Question: What are the imaging findings?
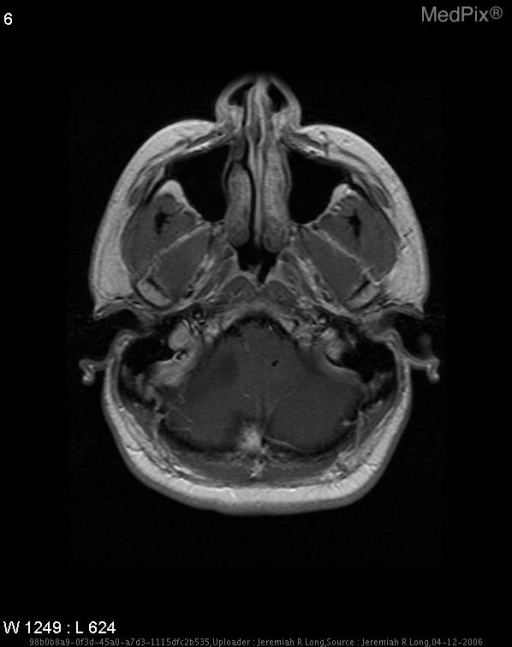
Answer: The imaging shows Aggressive cystic mass lesion in the right aspect of the posterior fossa measuring 4.8 cm by 3.1 cm by 2.3 cm with a solid enhancing mural nodule measuring approximately 2.1 cm in diameter.  There is mild to moderate surrounding edema and flow voids are present within the mural nodule. Aggressive cystic mass lesion in the right aspect of the posterior fossa measuring 4.8 cm by 3.1 cm by 2.3 cm with a solid enhancing mural nodule measuring approximately 2.1 cm in diameter.  There is mild to moderate surrounding edema and flow voids are present within the mural nodule.

T1 post-gadolinium: cystic lesion with mural nodule demonstrating uniform enhancement..